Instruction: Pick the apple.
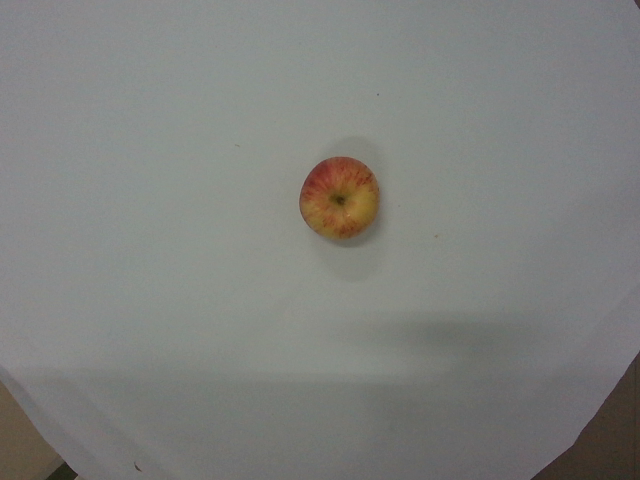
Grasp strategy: vertical